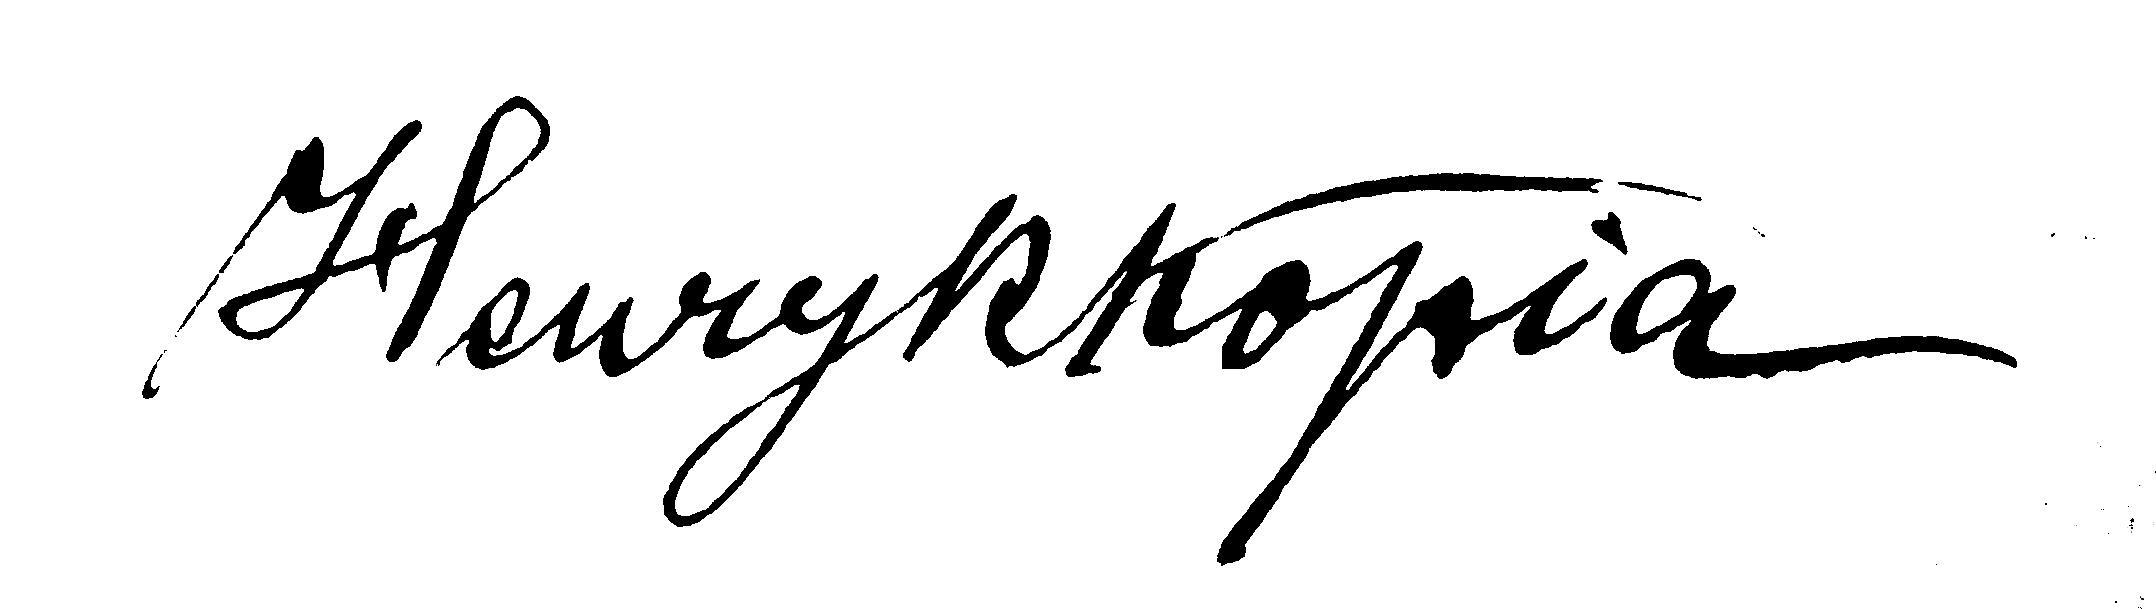
Signature of: henryk kopia